Question: What do the imaging results show?
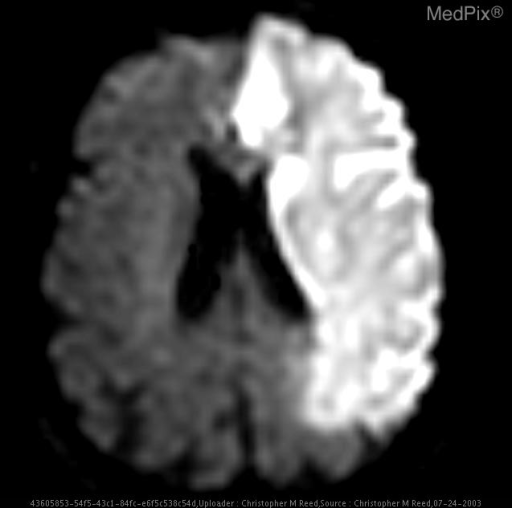
Answer: The imaging shows Non-Enhanced CT - Subtle left sided "insular ribbon sign" with loss of normal gray-white differenciation and overlying sulcal effacement.

MRI - Diffusion weighted images demonstrate marked intensity over the entire left ACA and MCA territories. Corresponding ADC hypointensity seen in this case confirms that there has been an acute infarct. The displayed FLAIR image further reveals the hyperintensity involving these same regions. Note the sparing of the PCA territory on the affected side. Selected MRA image of the bilateral carotid arteries demonstrates occlusion of the left ICA shortly after the bifurcation. Note the vertebrobasilar system is intact, supplying the PCA territories. Diffusion weighted Image(DWI)from MRI TIA Protocol performed after NECT..